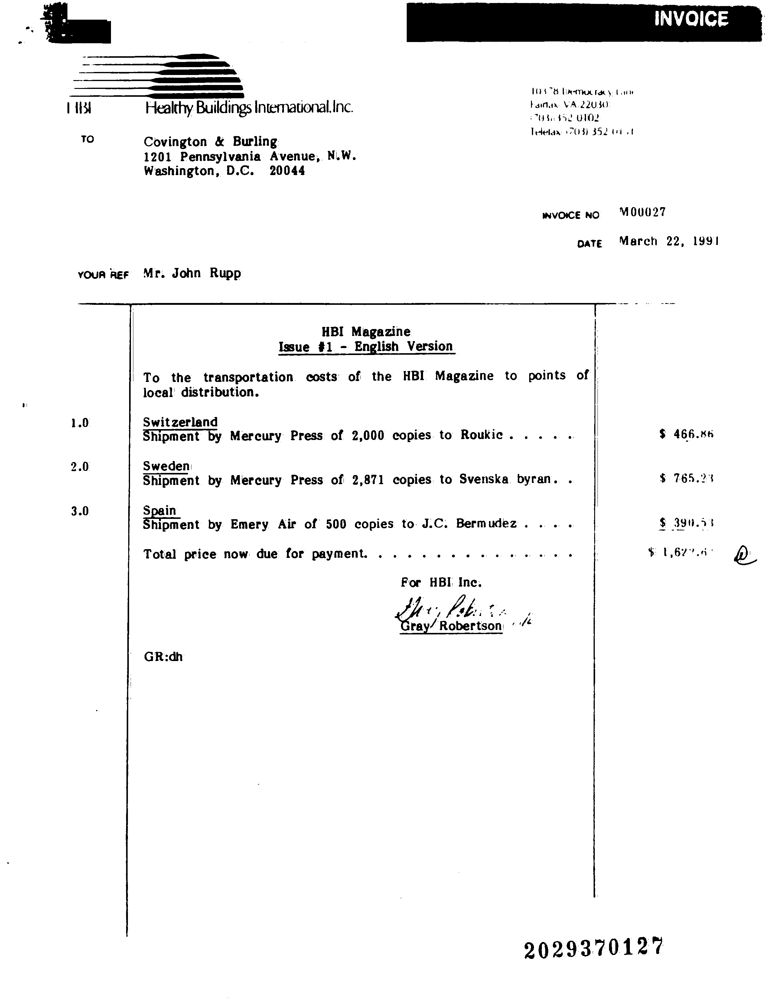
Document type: Invoice